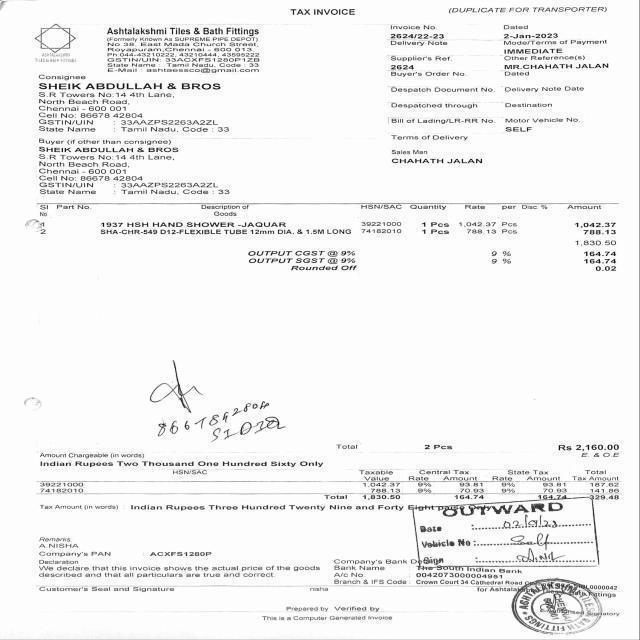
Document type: Invoice